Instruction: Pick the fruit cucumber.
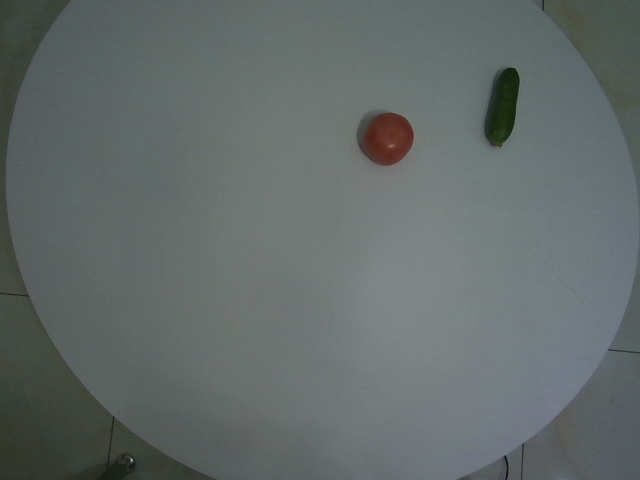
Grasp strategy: vertical